Question: Describe the condition in detail:
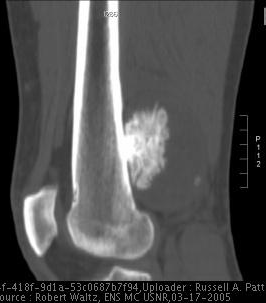
Answer: The disease is discussed as: Parosteal osteosarcomas are uncommon malignant bone tumors that account for approximately 3% of osteosarcomas.  They occur in adults between the 2nd and 5th decades and affect both males and females equally.  They typically present with insidious onset of symptoms of pain, swelling, and a palpable mass.  The large size of many of these tumors on presentation is due to a delay in the patient consulting a physician because of the slow onset of symptoms.  Parosteal osteosarcomas occur nearly exclusively in long tubular bones, most commonly in the femur, which accounts for 65% of cases.  in this bone, they typically arise on the posterior surface of the distal femur in the metaphyseal region.

On plain radiographs, parosteal osteosarcomas appear as a large radiodense, oval or spheroid mass with smooth lobulated or irregular margins, attached in a sessile manner to a possibly thickened external cortex.  A thin radiolucent line or cleavage plane separates the tumor from the underlying bone and is caused by a 2-3mm fibrous membrane.  As the lesion grows in size, the radiolucent line is obscured by the tumor growing circumferentially around the bone.

Ossification of the tumor extends from the base of the lesion to its periphery in contrast to myositis ossificans, which, when mature, shows a zonal pattern with peripheral ossification.

On CT images, foci of radiolucencies in the superficial parts of the tumor may represent low-grade malignant cartilaginous, fibrous tissue, or entrapped fat and trabeculae, whereas, more central radiolucencies may correlate with high-grade dedifferentiated tumor.

MRI should be done to evaluate the extent of the tumor.

At imaging studies, parosteal sarcoma  should be differentiated from myositis ossificans, sessile osteochondroma, periosteal osteosarcoma, and ossifying soft tissue tumors arising from the cortical bone surface.

Myositis ossificans may present with a history of trauma followed by rapid development of a soft tissue mass, which ossifies at the periphery initially as opposed to the base.

Sessile osteochondroma should show a continuity between both the cortex and spongiosa of the underlying normal bone.

Periosteal osteosarcoma is smaller and has a distinctive spiculated periosteal reaction.

Other ossifying masses from the cortex such as chondrosarcomas, high-grade osteosarcomas and osteoma should be differentiated by their combined imaging, clinical and histologic findings.

The treatment of parosteal sarcoma is surgical resection without adjuvant chemotherapy.

Parosteal osteosarcomas are uncommon malignant bone tumors that account for approximately 3% of osteosarcomas.  They occur in adults between the 2nd and 5th decades and affect both males and females equally.  They typically present with insidious onset of symptoms of pain, swelling, and a palpable mass.  The large size of many of these tumors on presentation is due to a delay in the patient consulting a physician because of the slow onset of symptoms.  Parosteal osteosarcomas occur nearly exclusively in long tubular bones, most commonly in the femur, which accounts for 65% of cases.  in this bone, they typically arise on the posterior surface of the distal femur in the metaphyseal region.

On plain radiographs, parosteal osteosarcomas appear as a large radiodense, oval or spheroid mass with smooth lobulated or irregular margins, attached in a sessile manner to a possibly thickened external cortex.  A thin radiolucent line or cleavage plane separates the tumor from the underlying bone and is caused by a 2-3mm fibrous membrane.  As the lesion grows in size, the radiolucent line is obscured by the tumor growing circumferentially around the bone.

Ossification of the tumor extends from the base of the lesion to its periphery in contrast to myositis ossificans, which, when mature, shows a zonal pattern with peripheral ossification.

On CT images, foci of radiolucencies in the superficial parts of the tumor may represent low-grade malignant cartilaginous, fibrous tissue, or entrapped fat and trabeculae, whereas, more central radiolucencies may correlate with high-grade dedifferentiated tumor.

MRI should be done to evaluate the extent of the tumor.

At imaging studies, parosteal sarcoma  should be differentiated from myositis ossificans, sessile osteochondroma, periosteal osteosarcoma, and ossifying soft tissue tumors arising from the cortical bone surface.

Myositis ossificans may present with a history of trauma followed by rapid development of a soft tissue mass, which ossifies at the periphery initially as opposed to the base.

Sessile osteochondroma should show a continuity between both the cortex and spongiosa of the underlying normal bone.

Periosteal osteosarcoma is smaller and has a distinctive spiculated periosteal reaction.

Other ossifying masses from the cortex such as chondrosarcomas, high-grade osteosarcomas and osteoma should be differentiated by their combined imaging, clinical and histologic findings.

The treatment of parosteal sarcoma is surgical resection without adjuvant chemotherapy.

The major prognostic factors are the grade of the lesion and presence of intramedullary involvement.  Low-grade lesions have a better prognosis than high-grade lesions.  Intramedulary invasion has a poor prognosis.  It is extremely rare for distant metastasis to occur without intramedulary involvement.

Another poor prognostic factor is progressive dedifferentiation from low-grade to high-grade osteosarcoma.  This has been reported to develop with recurrence after surgical resection or with undetected conventional parosteal osteosarcoma over a long period of time.  The incidence of dedifferentiation of parosteal osteosarcomas is reported can be as frequent as 20-25% of patients.  The posterior aspect of the femur is the usual site for dedifferentiated osteosarcoma.

As mentioned earlier, parosteal osteosarcoma is the most favorable osteosarcoma variant.  Patients with conventional parosteal osteosarcoma typically do well after resection with a long-term survival rate of 80%.